Question: What do the imaging results show?
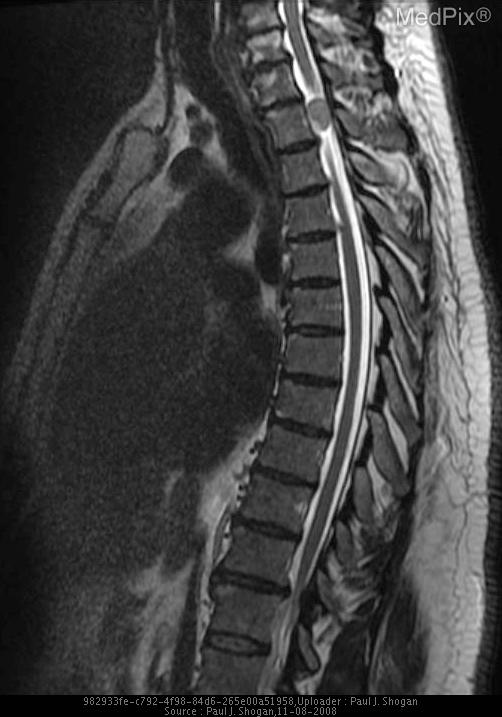
Answer: The imaging shows An intradural extramedullary mass is seen at the T2 level measuring 1.2 cm AP x 1.1 cm transverse x 1.7 cm craniocaudad. This mass causes mild compression and leftward shift of the spinal cord. Subtle hyperintense T2 signal abnormality is noted within the mass, and uniformly enhances following gadolinium DTPA. There is a no dural tail. The spinal cord is normal in signal. No neural foraminal extension is seen. An intradural extramedullary mass is seen at the T2 level measuring 1.2 cm AP x 1.1 cm transverse x 1.7 cm craniocaudad. This mass causes mild compression and leftward shift of the spinal cord. Subtle hyperintense T2 signal abnormality is noted within the mass, and uniformly enhances following gadolinium DTPA. There is a no dural tail. The spinal cord is normal in signal. No neural foraminal extension is seen..